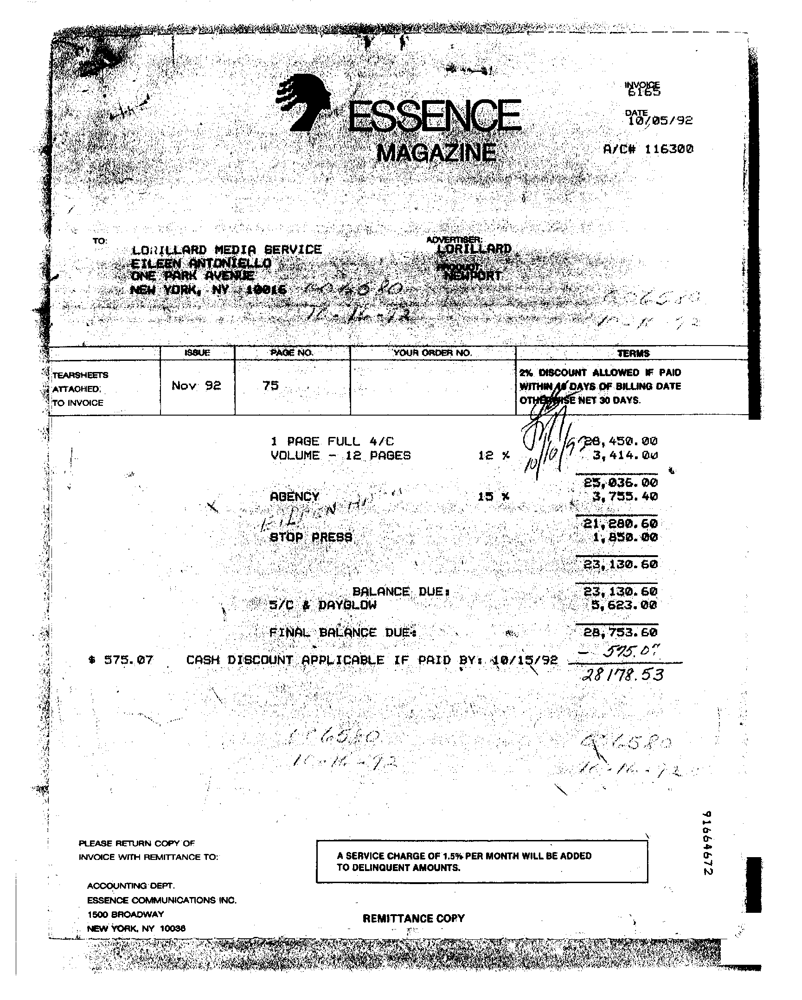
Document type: Invoice